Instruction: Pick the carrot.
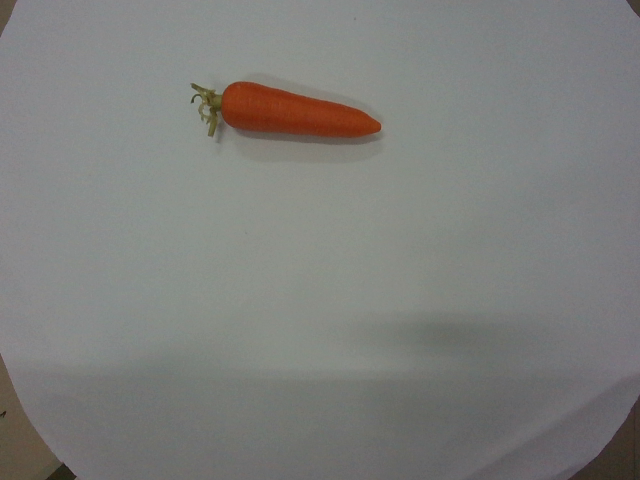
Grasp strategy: vertical